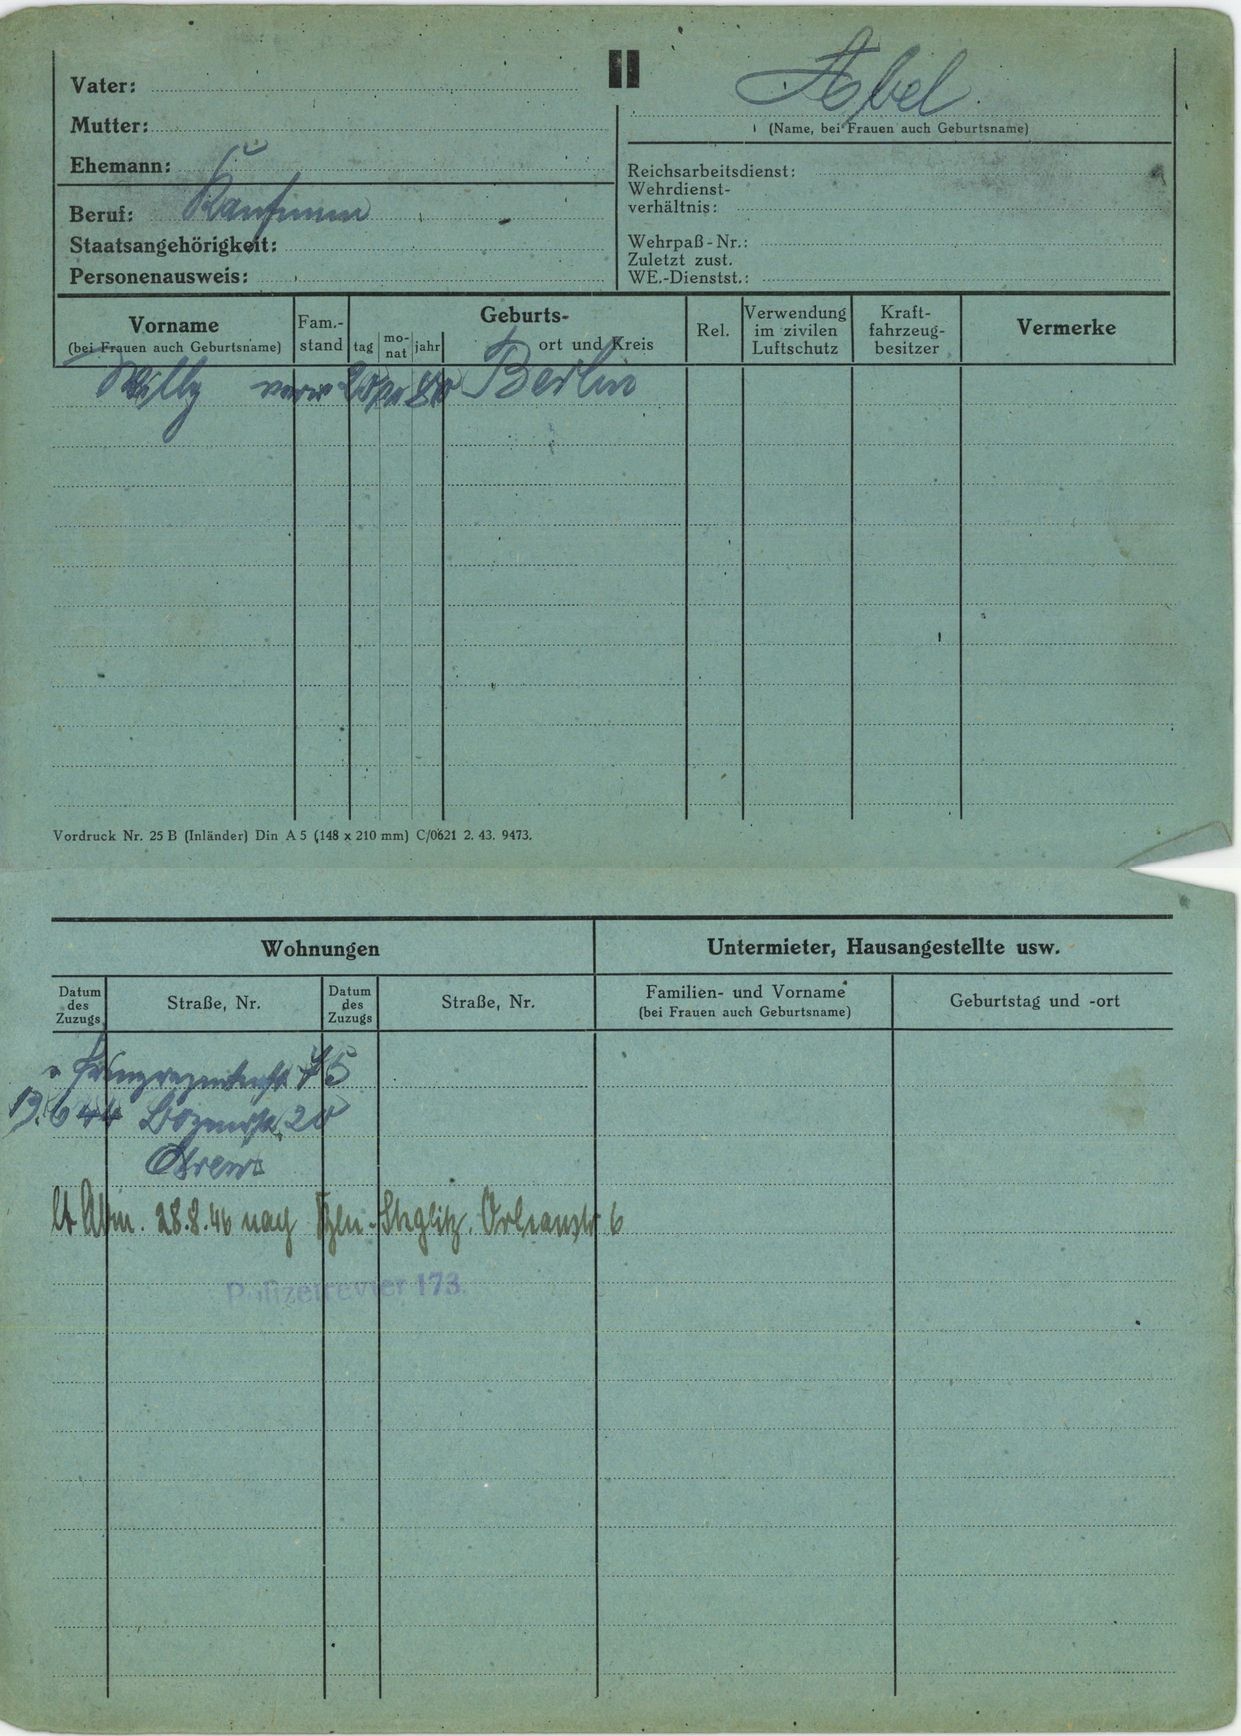
Abel